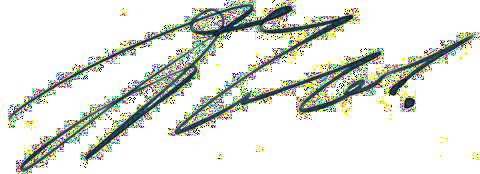
Signature of: boris ugarov